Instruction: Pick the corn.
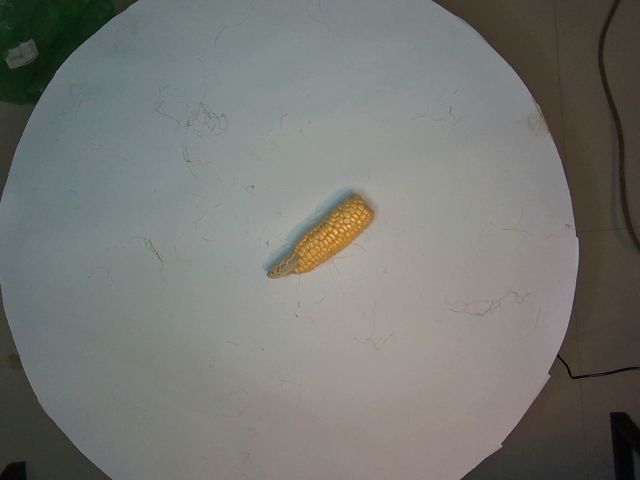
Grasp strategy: vertical